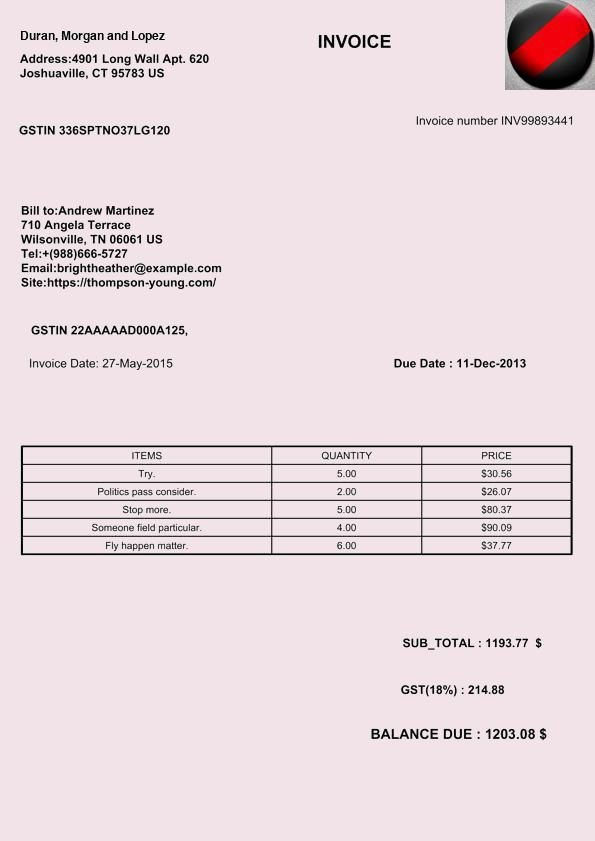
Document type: Invoice